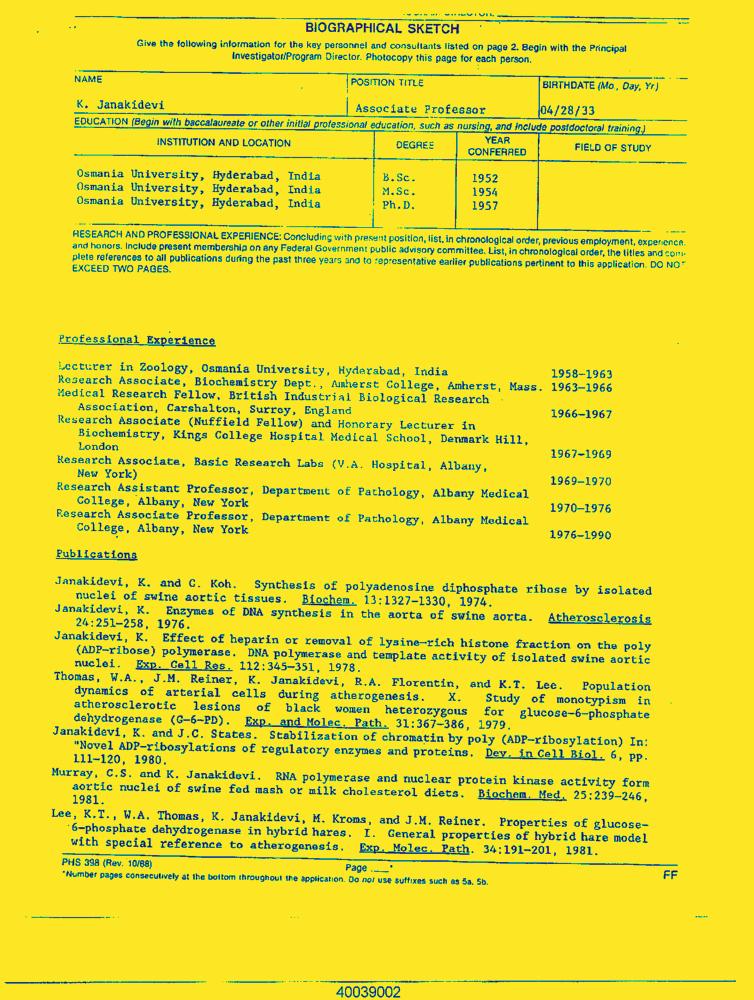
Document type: Resume-Doc